Question: How does the patient history play a role?
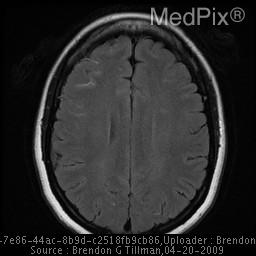
Answer: The patient's history of 34-year-old African American G1P1 female with no significant medical history presents to the ER four days postpartum complaining of the “worst headache of her life” on the right-sided of her head. is key in understanding the case.